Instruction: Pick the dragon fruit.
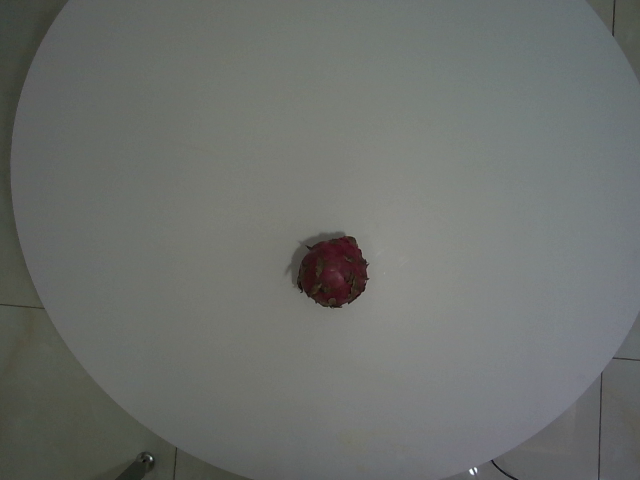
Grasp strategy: vertical